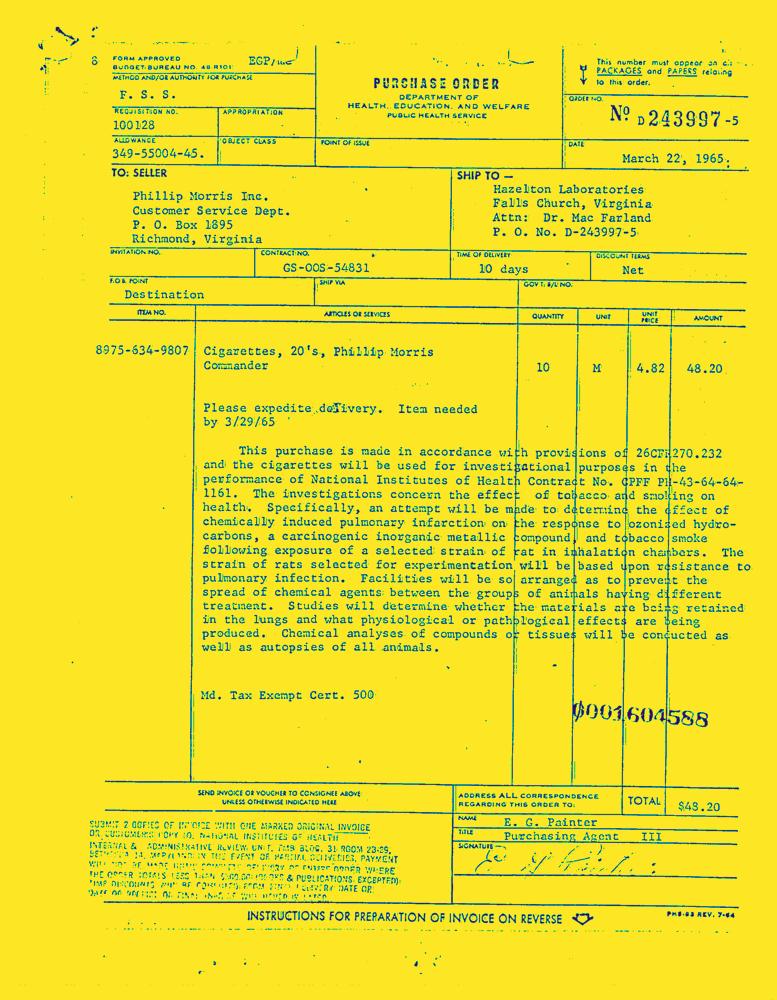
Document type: Invoice-Doc